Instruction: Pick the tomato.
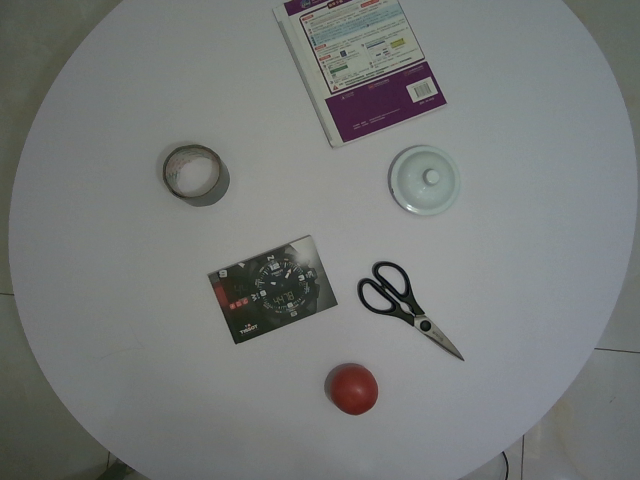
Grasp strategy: vertical